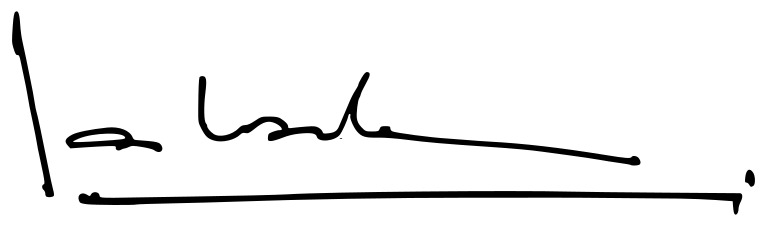
Signature of: francisco javier losada de azpiazu